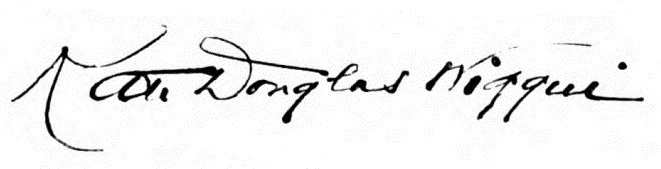
Signature of: kate douglas wiggin